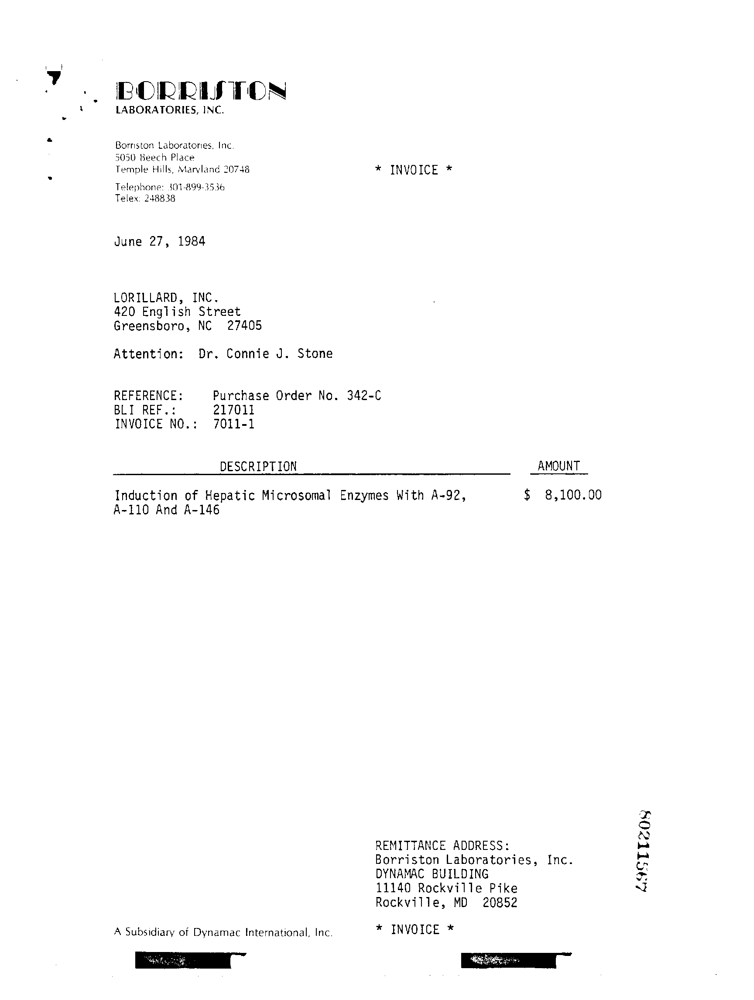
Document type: Invoice